Question: Describe the condition in detail:
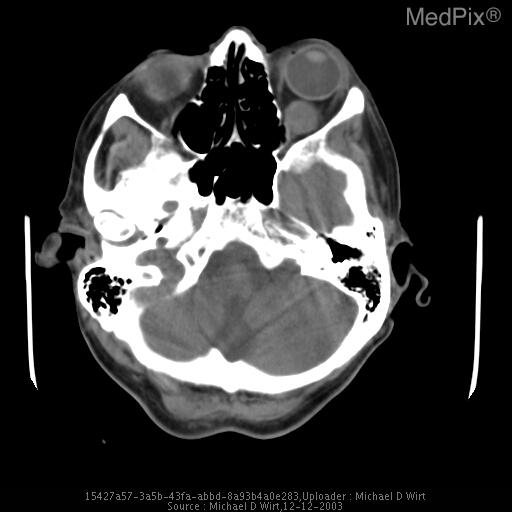
Answer: The disease is discussed as: Cutaneous melanoma is readily curable-85% of diagnosed patients will enjoy survival following surgical excision.  Unfortunately, this prognosis cannot be offered to those with metastatic disease.  Overall, the median survival is six to nine months, but in the subset of patients with bone metastases, the survival is only four months.  Bone metastasis is usually a late occurrence is the course of the disease.

Etiology and Pathogenesis:
Melanoma can be broadly divided into two categories: sporadic (90 %) and familial (10 %).  As is true with most neoplasms the cause is multifactorial.  A host of environmental and genetic factors combine in synergy to produce unregulated cell proliferation.  In the case of sporadic melanoma, exposure to ultraviolet B (290 to 320 nm) and ultraviolet A (320 to 400 nm) is the most significant environmental factor.  The most influential genetic component of this disease is a deletion or mutation in the p16INK4 gene.  Normally, this protein regulates cell proliferation by inhibiting the assembly of cyclin D/CDK 4/6 complex.   This genetic error occurs in 25 to 40 percent of sporadic melanomas. Other risk factors include, in decreasing order: past history of melanoma; family history of melanoma or dysplastic nevus; presence of large congenital nevi; presence of ten or greater dysplastic nevi; presence of 100 or greater common acquired nevi; fair skin; red hair; and high intermittent sun exposure.

Malignant melanoma is the final lesion in a series of premalignant lesions that follow a predictable pattern of progression.  First, a normal melanocyte escapes keratinocyte control and becomes a nevus cell.  Next, the cell separates from the basement membrane and demonstrates cytologic atypia, thus becoming a dysplastic nevus cell.  Subsequently, the cell exhibits a radial growth phase, followed by a vertical growth phase.  The Breslow Depth (0.76 mm) is the most reliable predictor of the behavior of the primary lesion, so that the likelihood of metastatic transformation increases with the depth of vertical growth.  The ability to spread to distant sites is a function of the b3 subunit of the vitronectin receptor.

Epidemiology:
Lancaster is credited with discovering a relationship between melanoma incidence and latitude.  As the distance to the equator decreases, the incidence and rate of melanoma mortality in whites increases.  Interestingly, there are 30 cases per 100,000 people in Australia.  Australia exhibits the highest melanoma incidence in the world because of its equatorial climate, fair-skinned population, and ozone depletion.  In the United States, the incidence has increased from 1 per 100,000 in 1935 to 15 per 100,000 in 1996.  In 1973, the mortality was 1.6 per 100,000 individuals; in 1996, the mortality rate was 2.3 per 100,000 individuals.  At present, melanoma ranks as the sixth most common cancer in American men, and the seventh most common cancer among American women.  The risk for developing melanoma among white Americans is 1 in 85.

Clinical Manifestations:
Cutaneous melanoma is distinguished by its asymmetry, diffuse borders, variegated color, diameter greater than 5 mm, and evolving morphology.  Ten percent of lesions ulcerate and bleed.  In a study of 84,000 with melanoma, 2.2% of all melanoma presented without signs of a primary lesion (Chang, Cancer 1998; 83: 1664).  These patients are usually younger than other melanoma patients, and they tend to be male.  The prognosis is similar to that of patients with known primary cutaneous melanoma.  The most common sites for metastasis are skin, lungs, liver, brain, and bone.
Brain metastases are present in 8% to 46% of melanoma patients.

Diagnosis:
Lymph node core biopsy with subsequent immunohistochemical analysis provides a definitive diagnosis.  Ninety percent of melanomas are positive for S-100 antigen.  HMB-45 (Melanoma Associated Marker) is more specific for melanoma than S-100, but it is less sensitive.  Melanoma cells do not exhibit cytokeratin, leukocyte common antigen, or desmin.

Treatment:
At present, there is no cure for disseminated melanoma (Stage IV: M1).   Because brain metastases cause symptoms via compression of neural parenchyma, all therapy is geared toward reducing intracranial pressure.  This can be achieved via corticosteroids, gamma knife irradiation or conventional surgery (in the case of a solitary brain lesion), and/or whole brain radiotherapy (in the case of multiple lesions).  The pain associated with bone metastases is successfully treated by radiotherapy.